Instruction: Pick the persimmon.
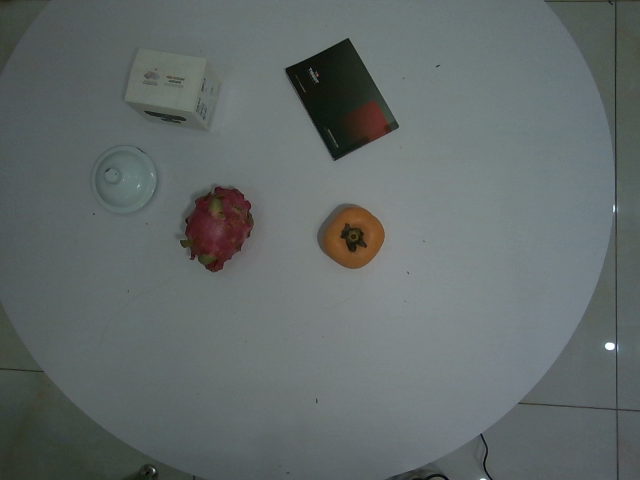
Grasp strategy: vertical